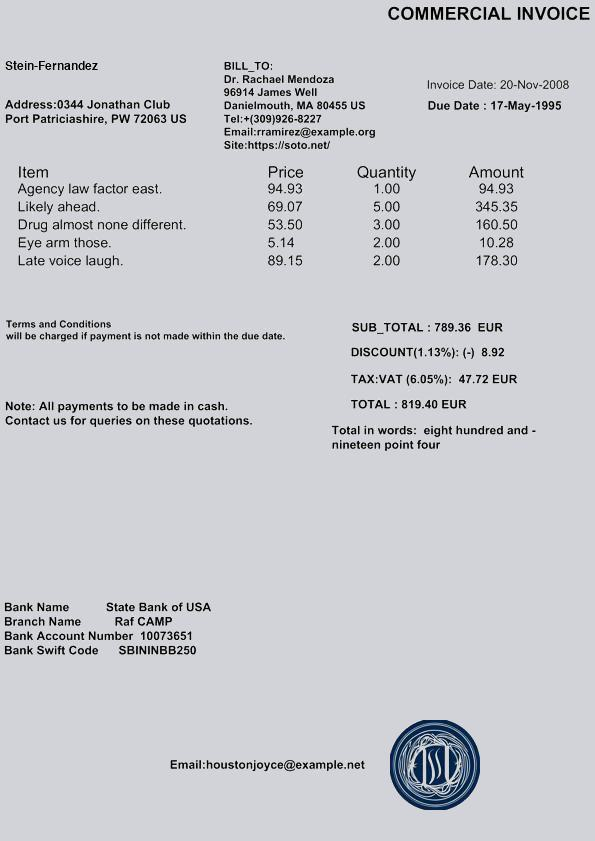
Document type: Invoice